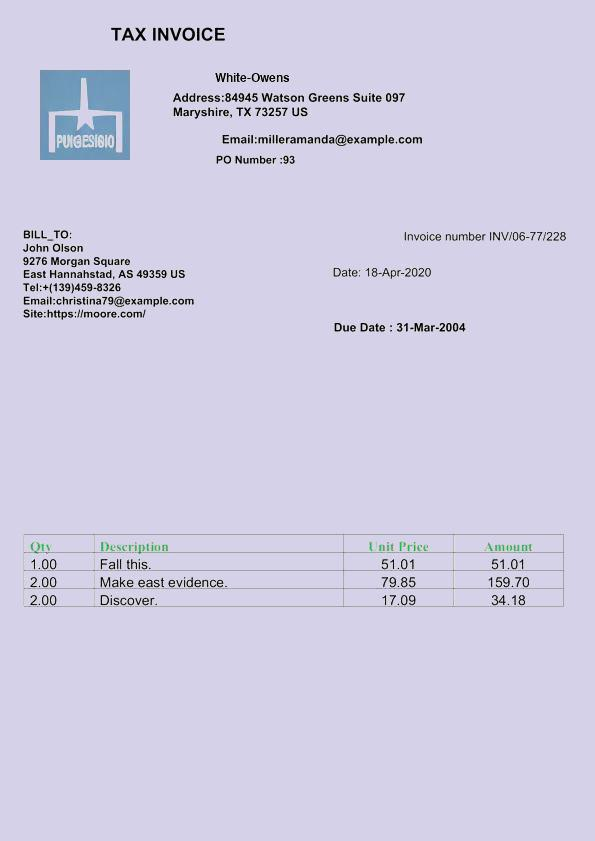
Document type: Invoice